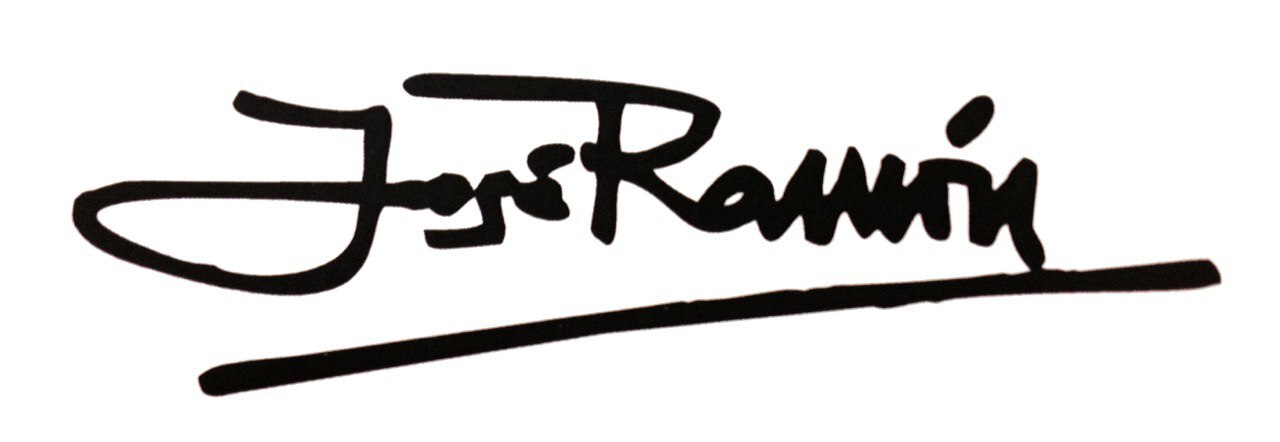
Signature of: josé ramón iglesias rivera